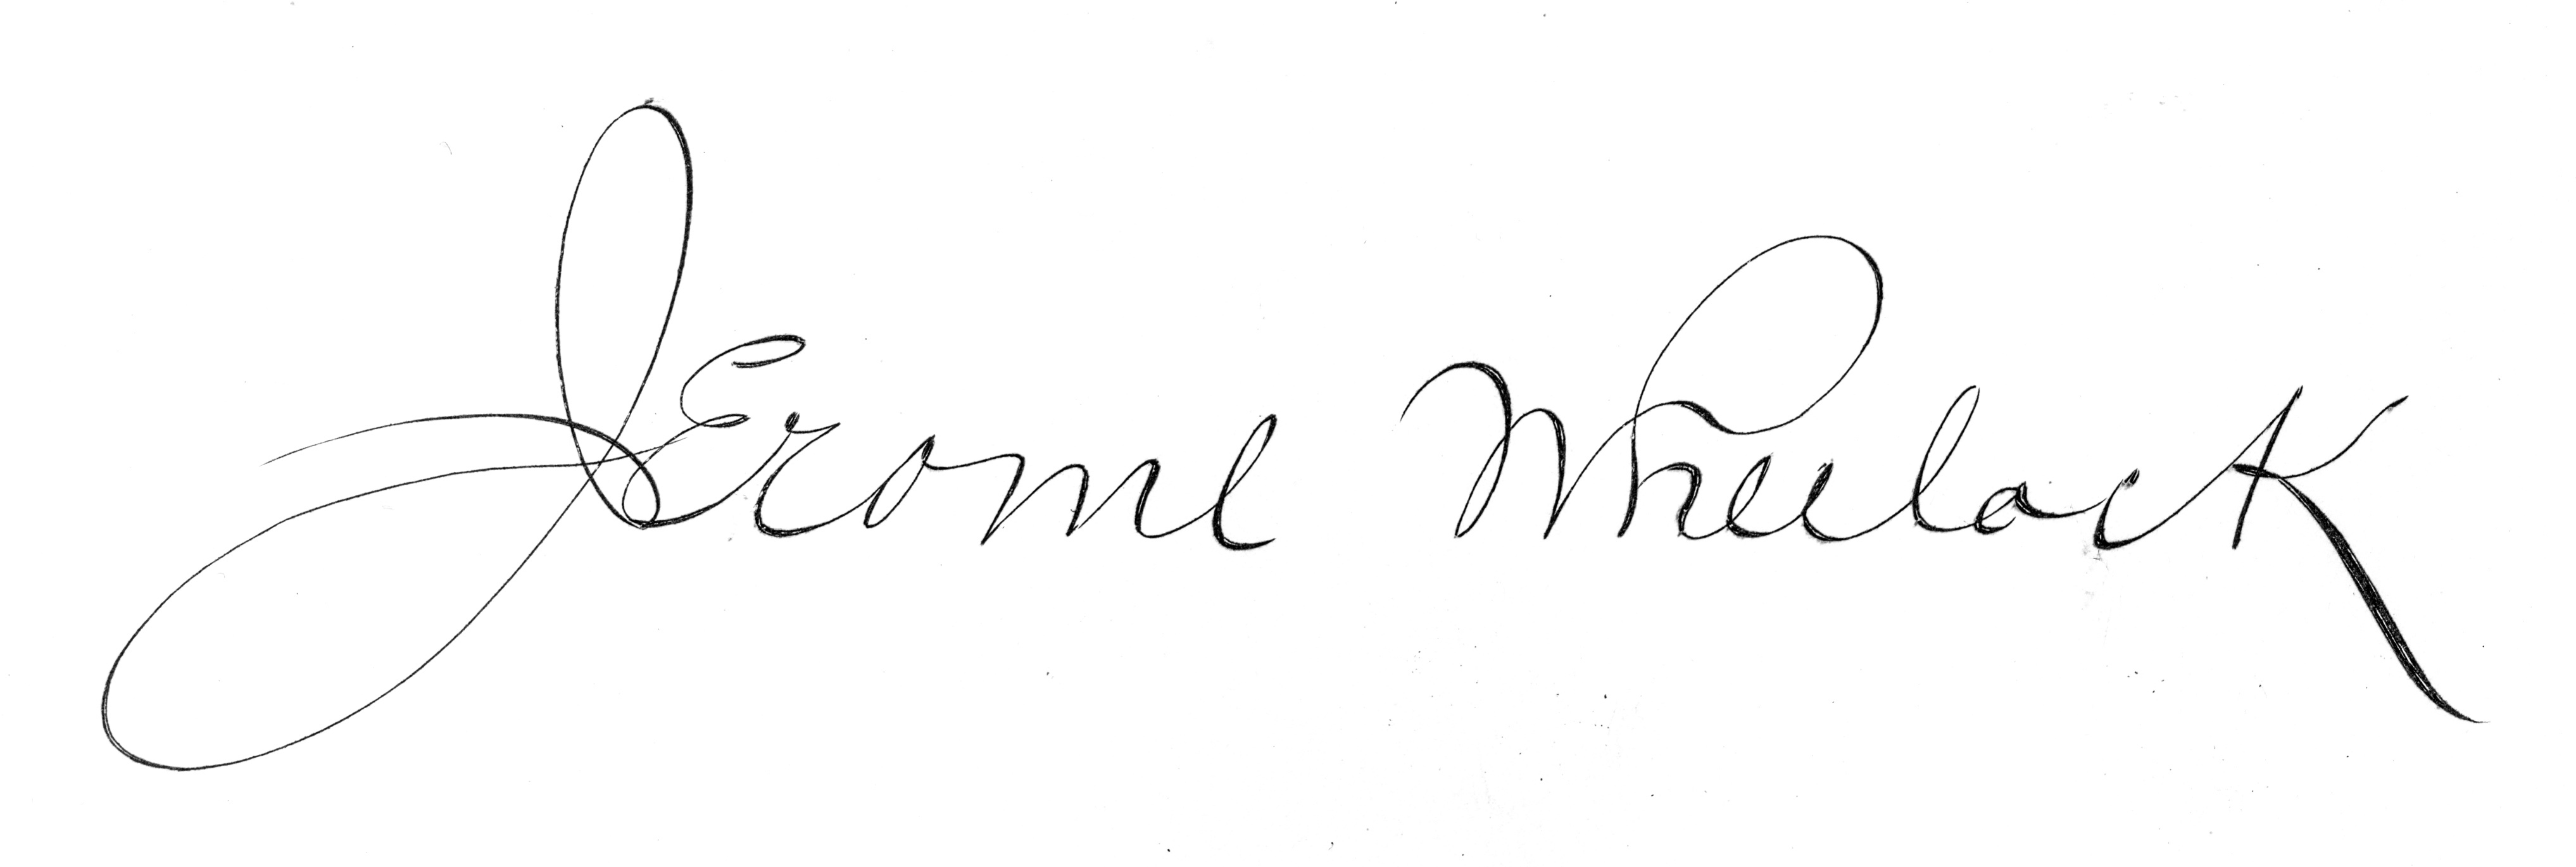
Signature of: jerome wheelock